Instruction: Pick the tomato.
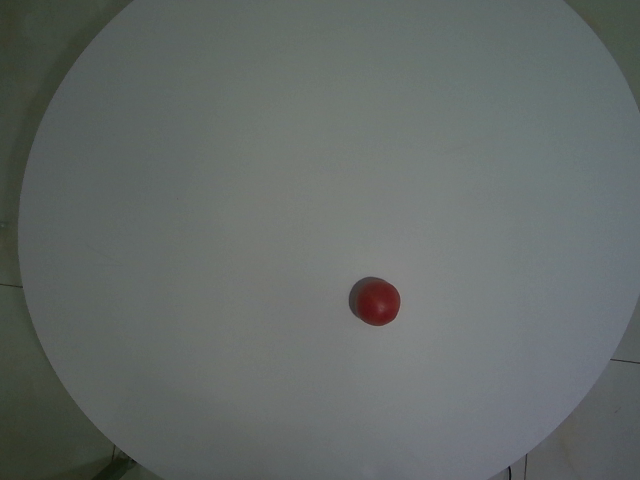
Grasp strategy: vertical